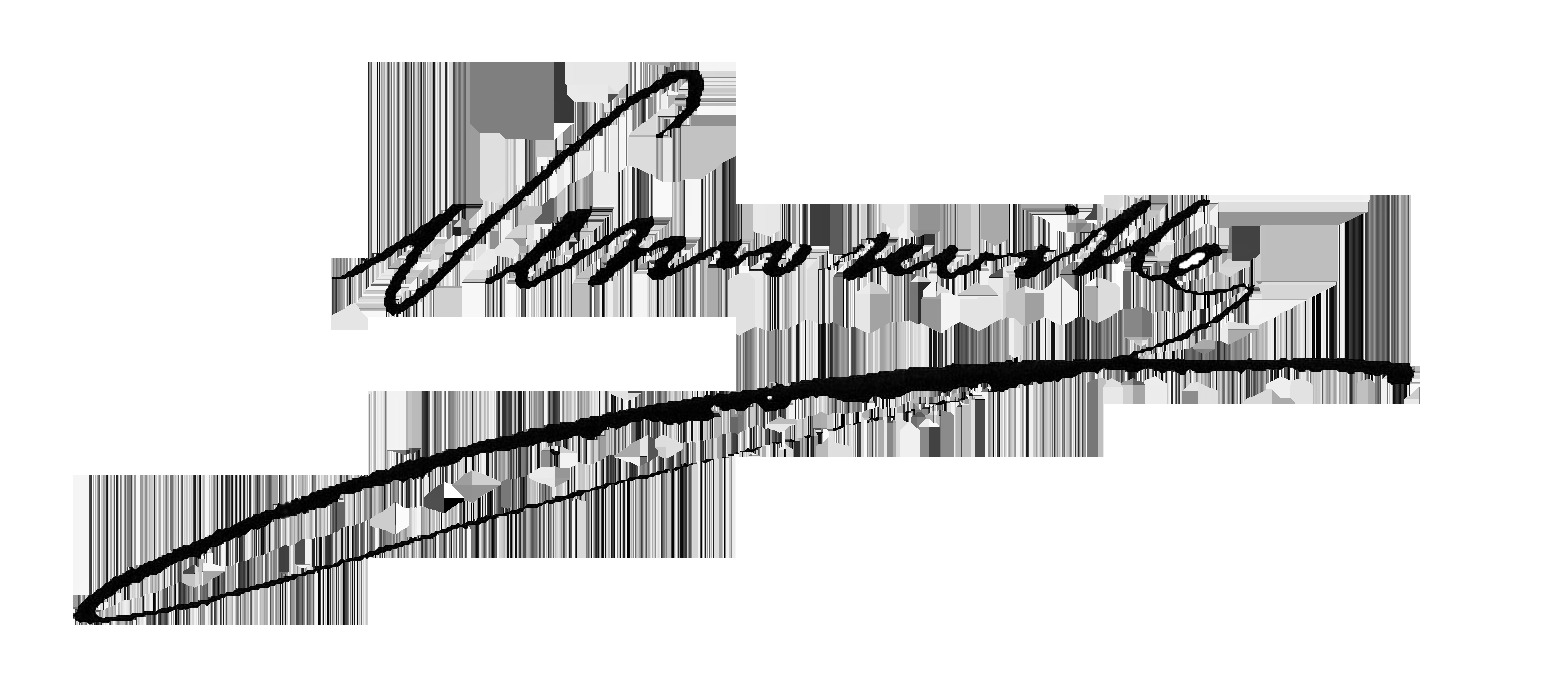
Signature of: charles louis huguet marquis de sémonville